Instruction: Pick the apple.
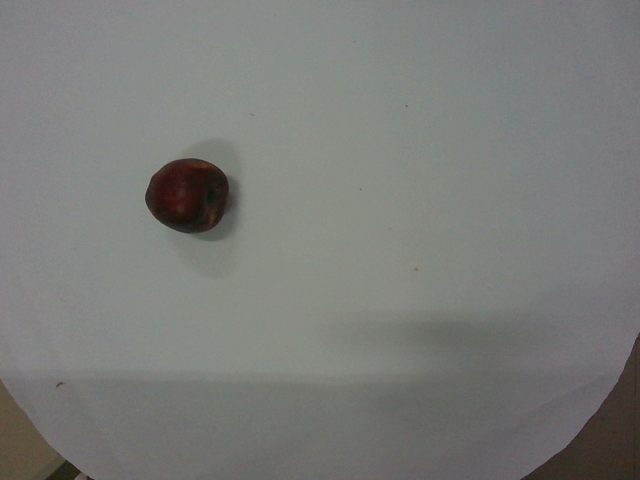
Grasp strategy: vertical